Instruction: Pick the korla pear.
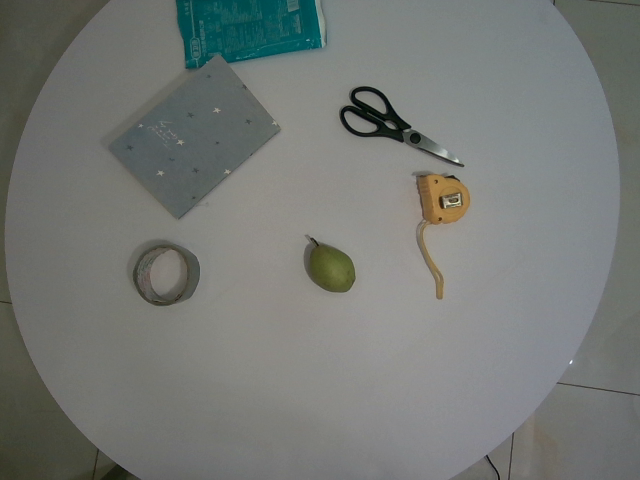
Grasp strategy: vertical